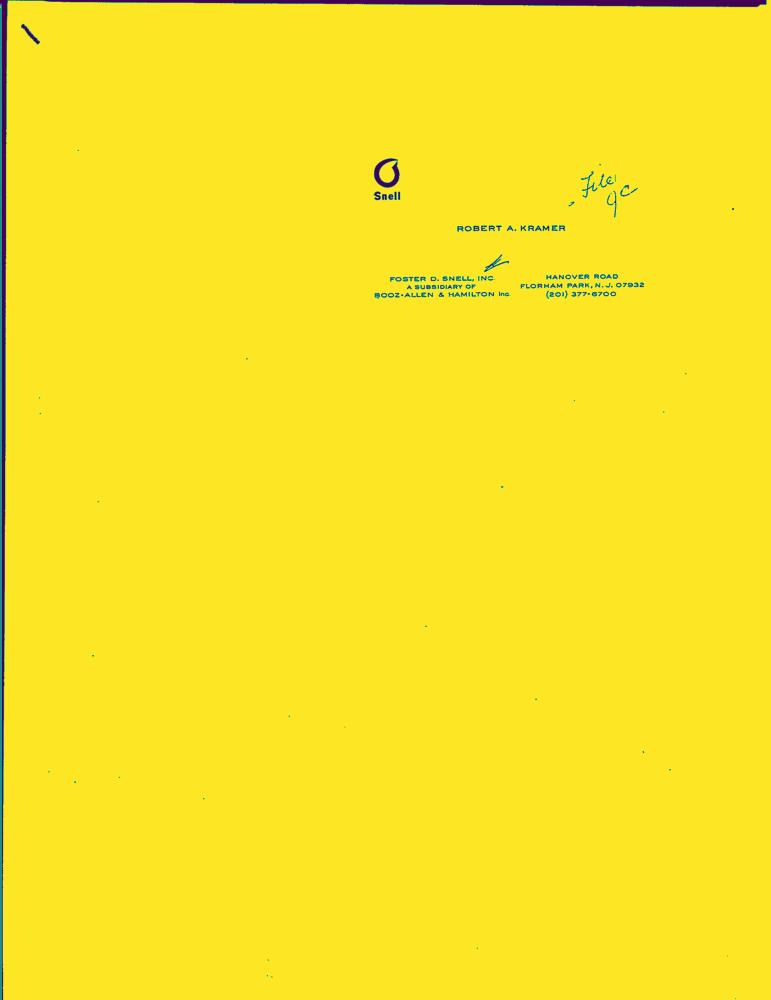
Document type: Resume-Doc